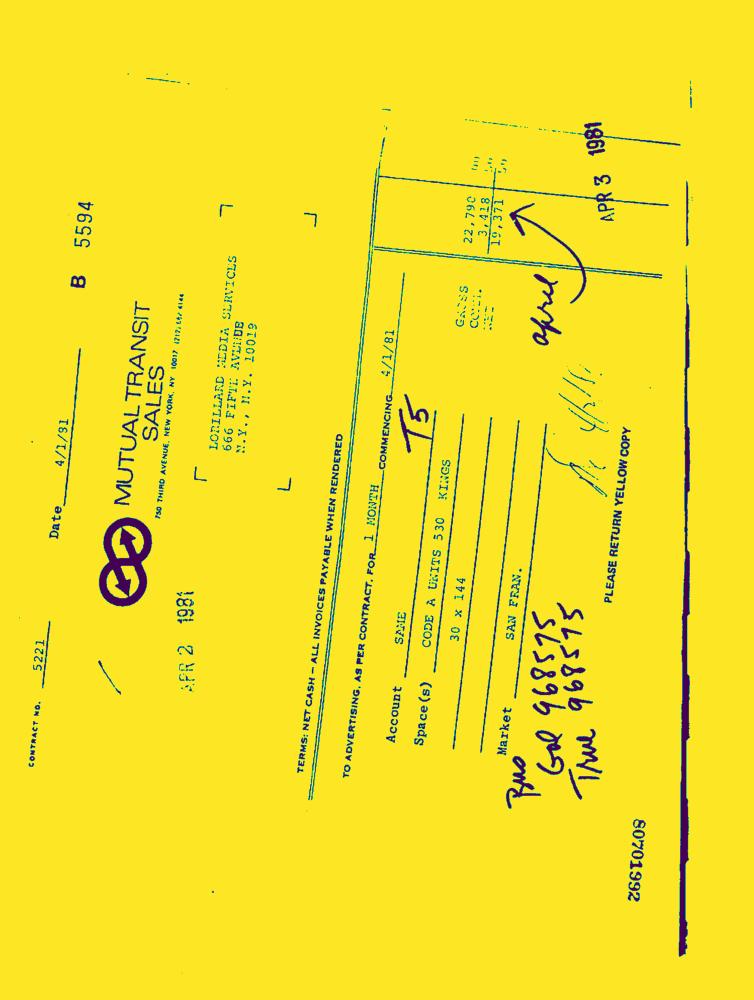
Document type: Invoice-Doc